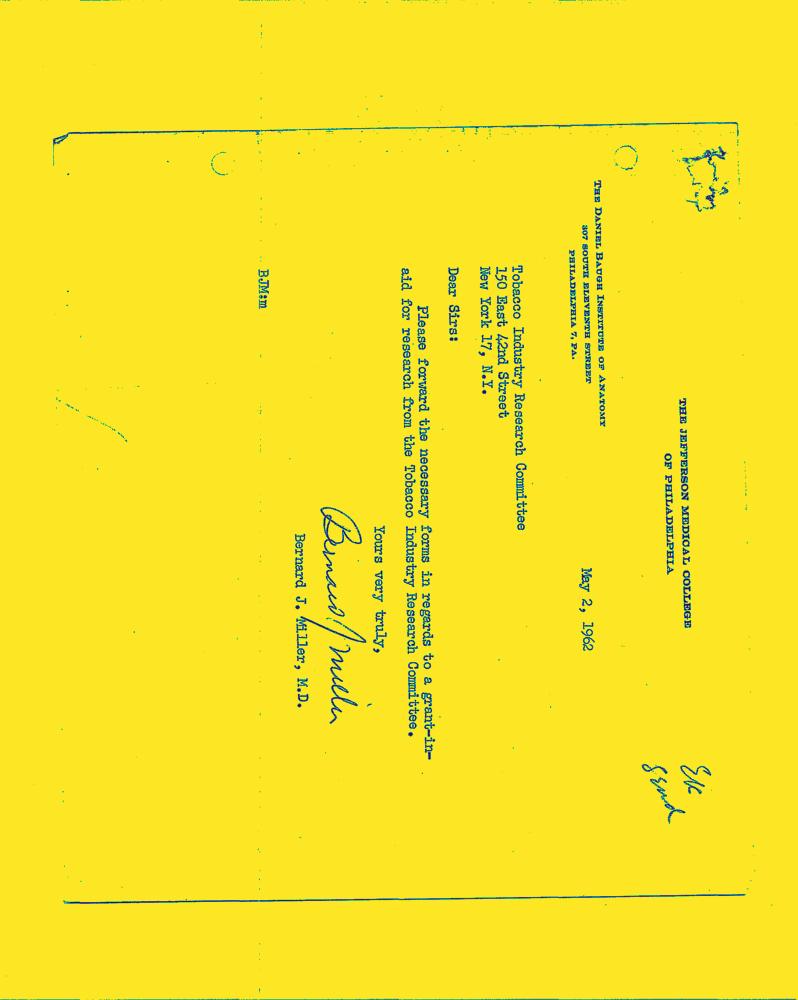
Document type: Letter-Doc